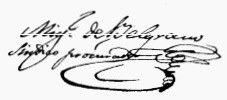
Signature of: miguel belgrano